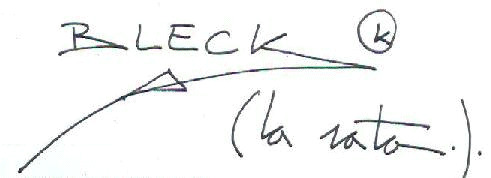
Signature of: bleck la rata